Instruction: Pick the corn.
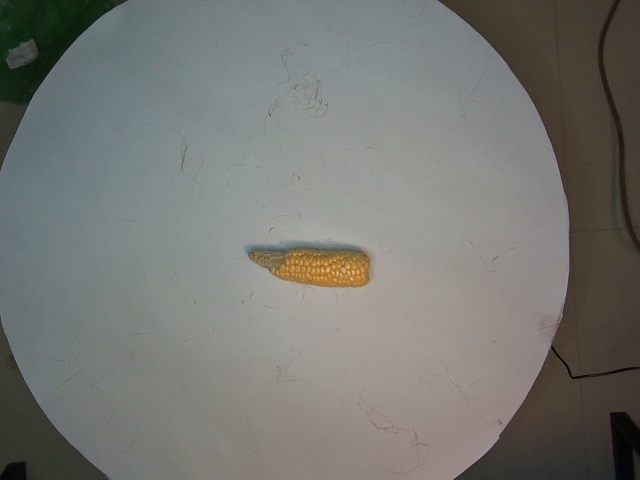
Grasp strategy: vertical